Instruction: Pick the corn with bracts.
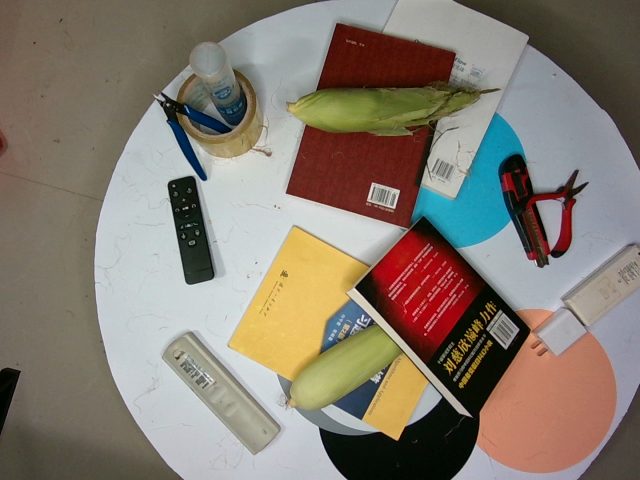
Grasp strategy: vertical